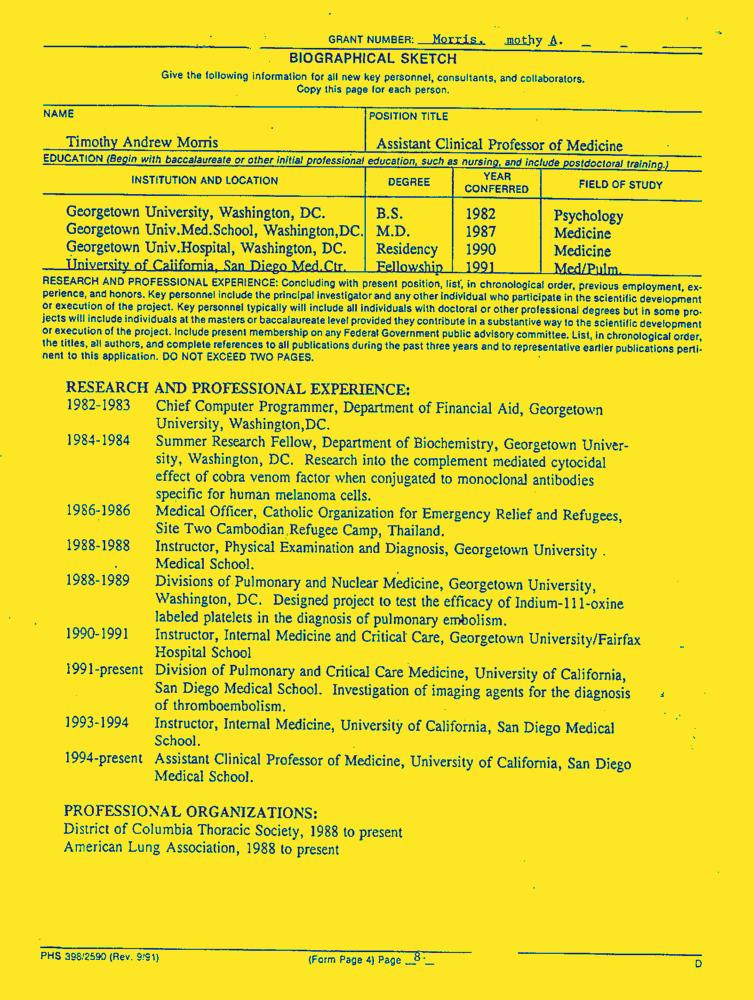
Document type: Resume-Doc